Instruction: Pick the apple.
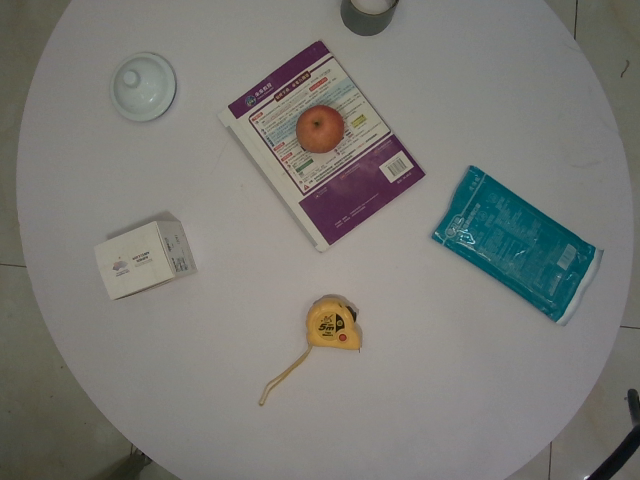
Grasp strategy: vertical